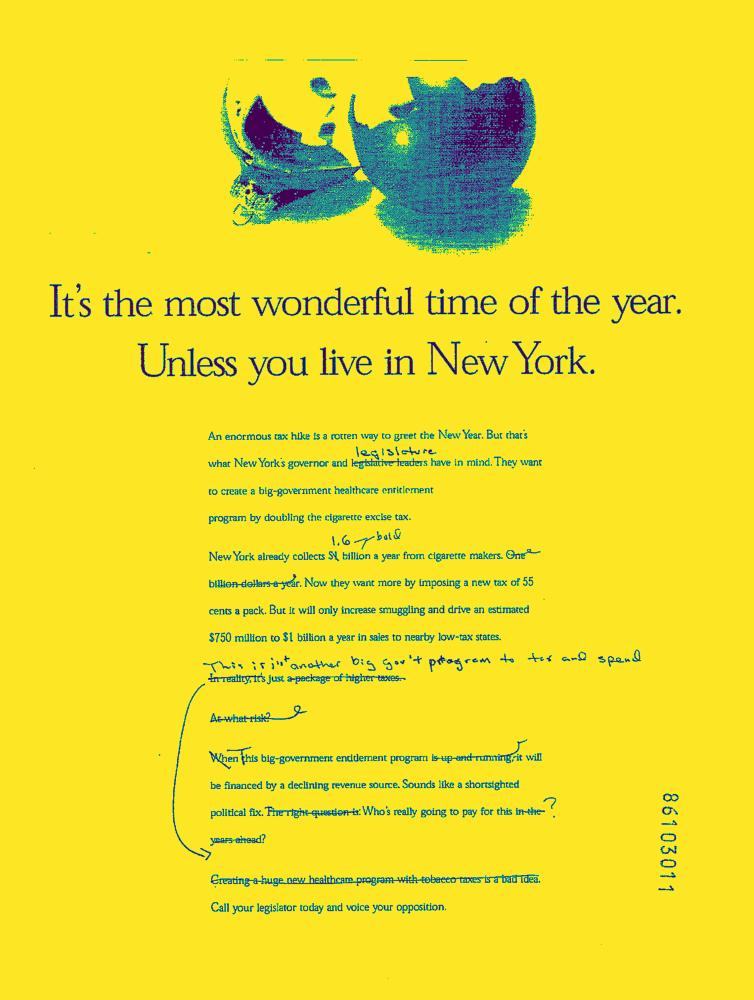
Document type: AD